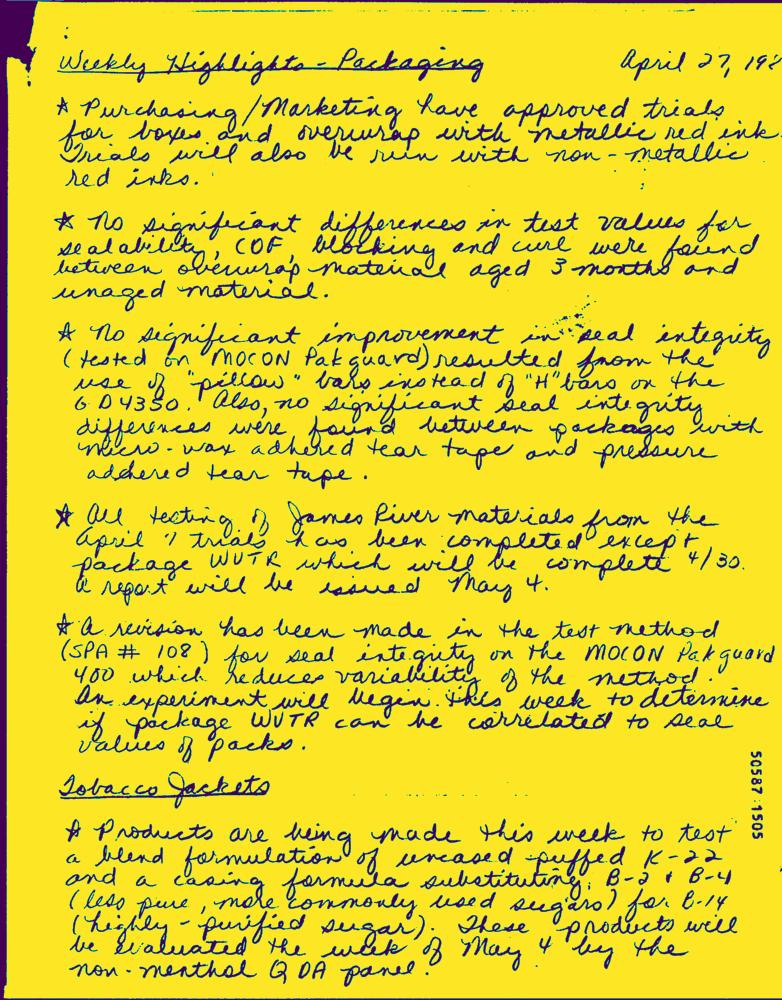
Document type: Hand-Written